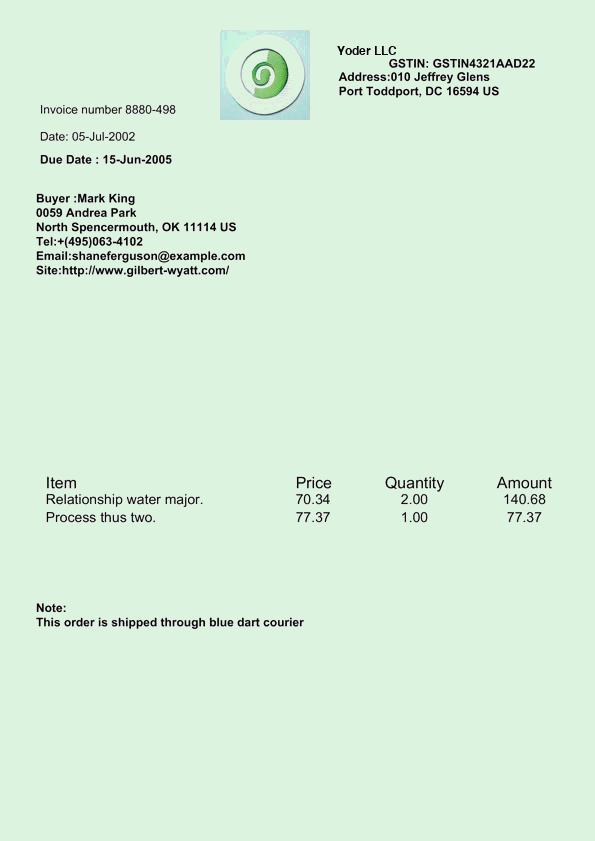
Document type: Invoice